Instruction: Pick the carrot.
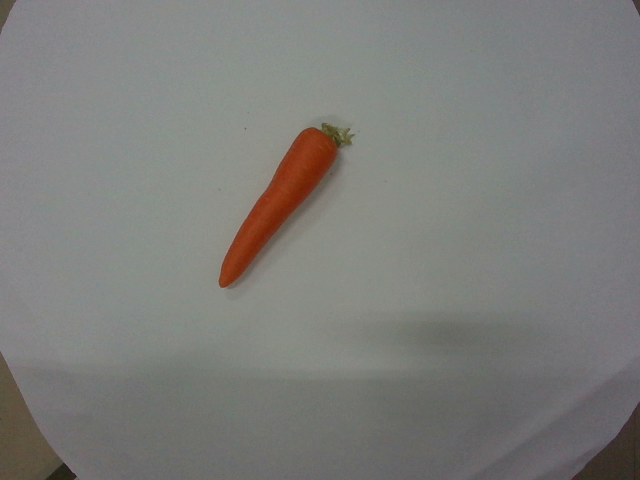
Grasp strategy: vertical